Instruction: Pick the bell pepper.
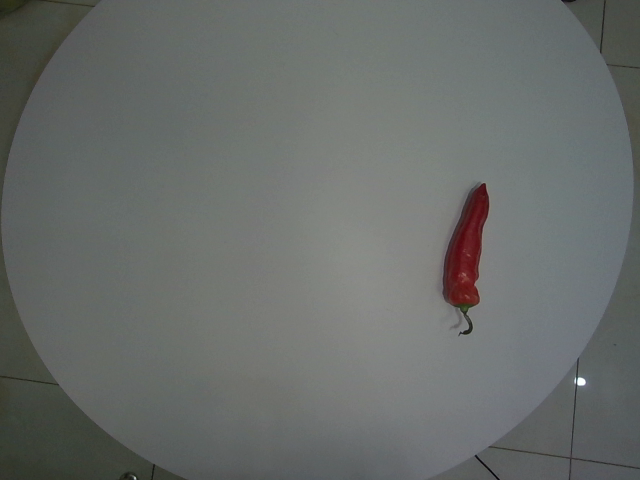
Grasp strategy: vertical